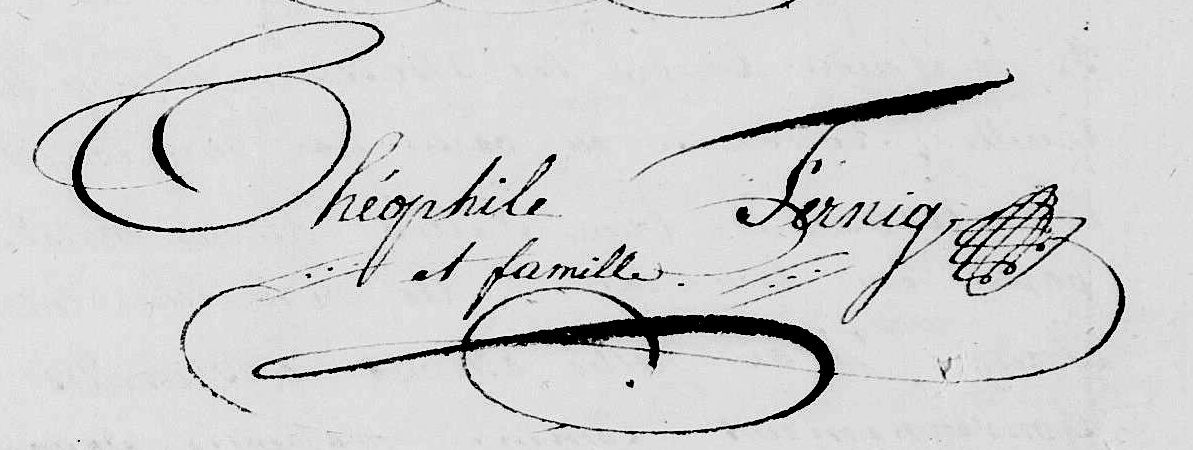
Signature of: théophile de fernig